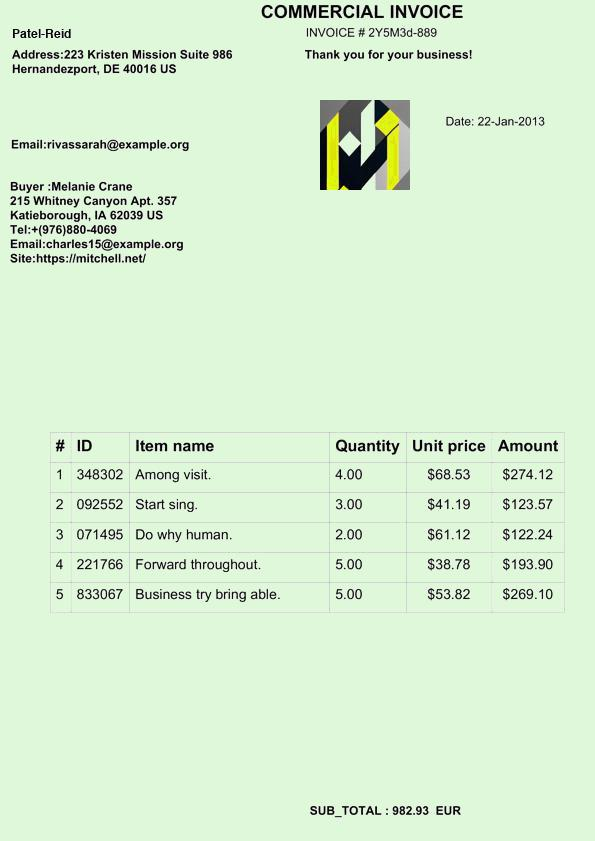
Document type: Invoice